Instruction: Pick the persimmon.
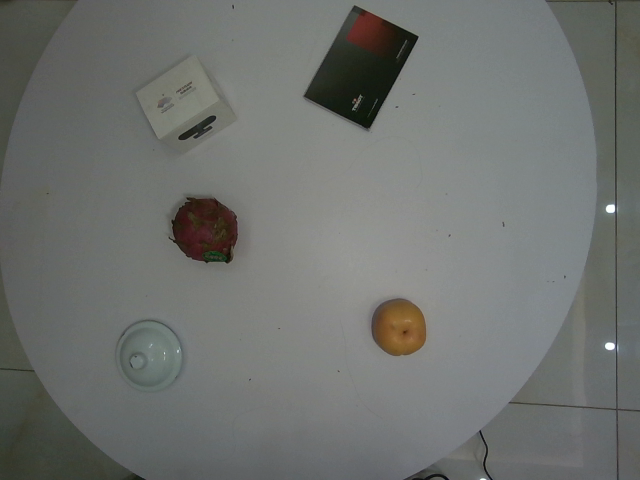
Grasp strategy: vertical